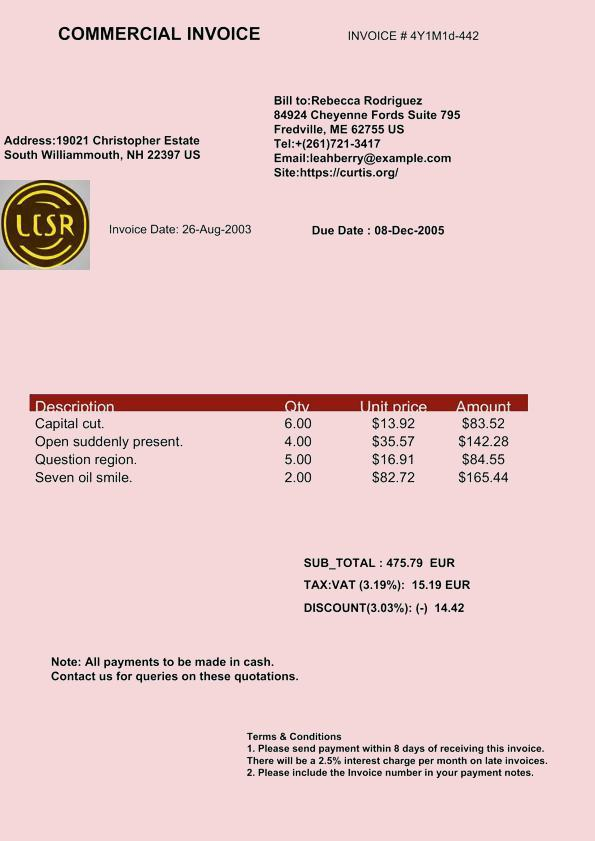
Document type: Invoice